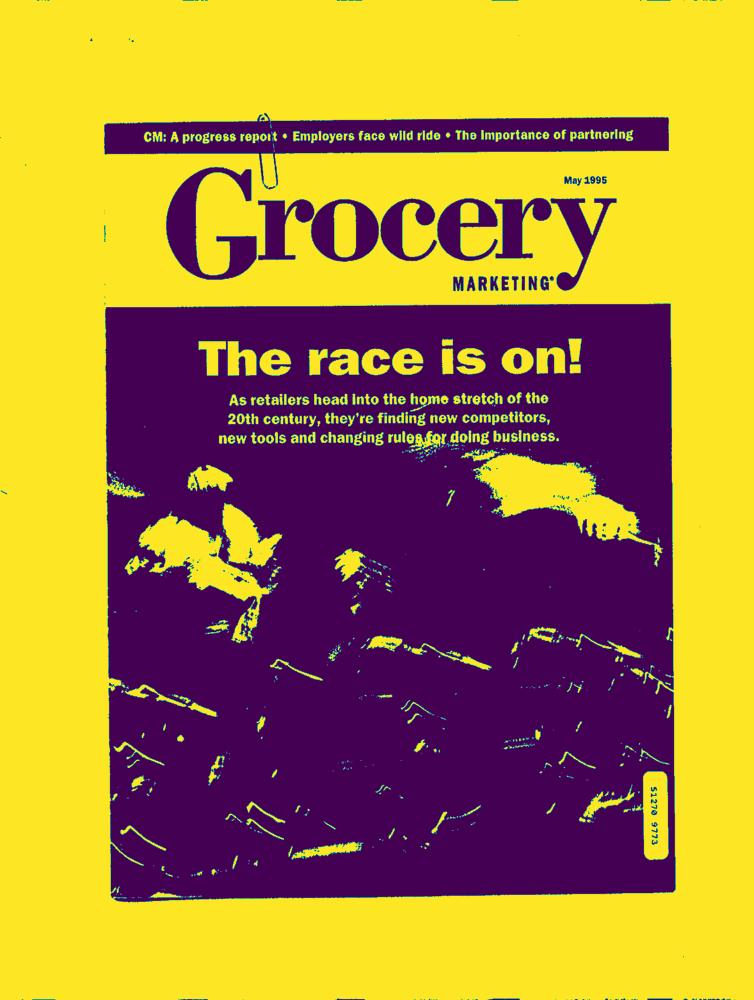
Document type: AD